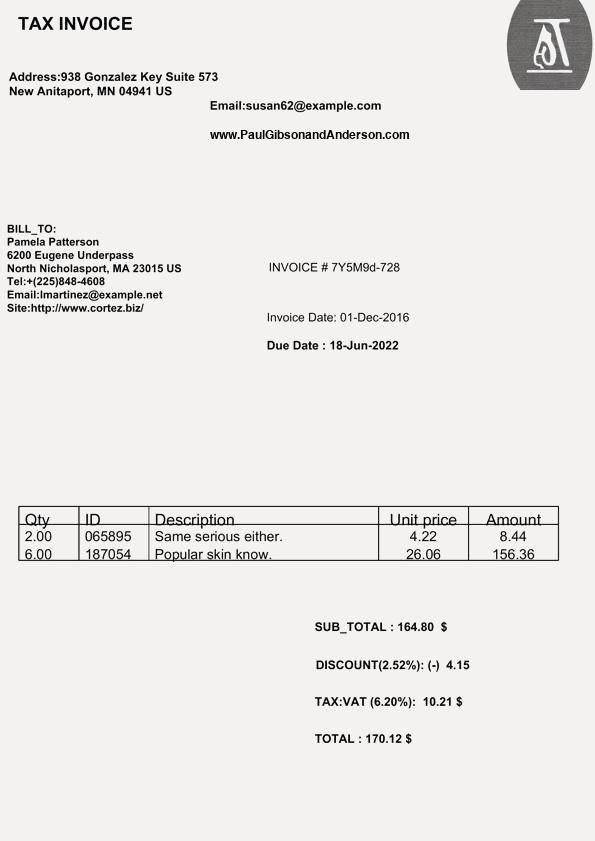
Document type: Invoice